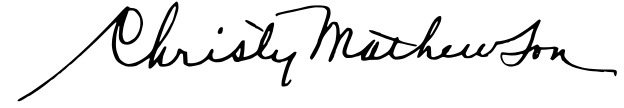
Signature of: christy mathewson